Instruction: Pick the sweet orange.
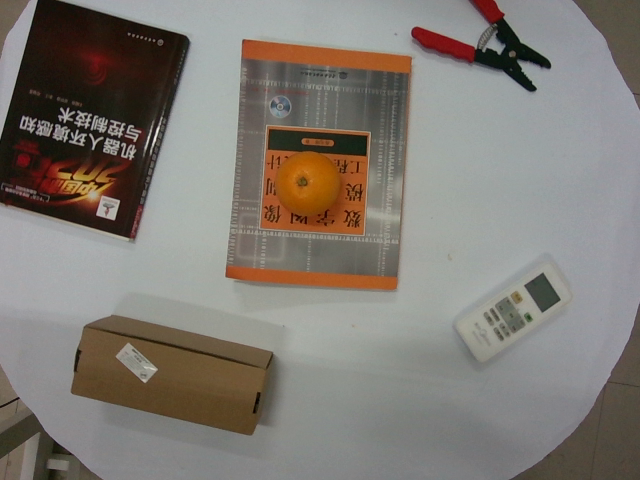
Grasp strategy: vertical